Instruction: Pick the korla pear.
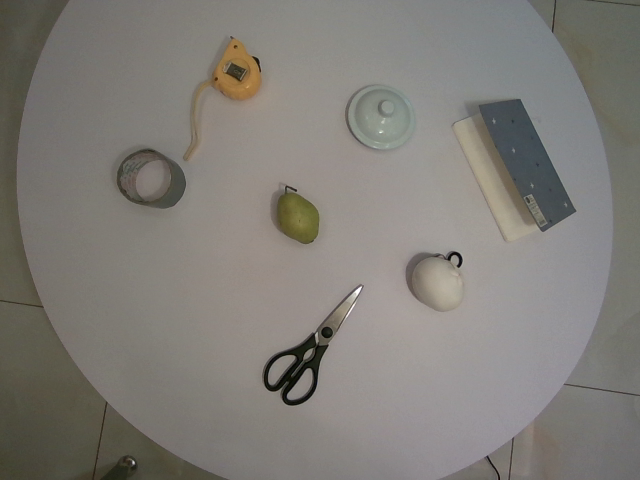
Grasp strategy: vertical